Question: Explain the disease:
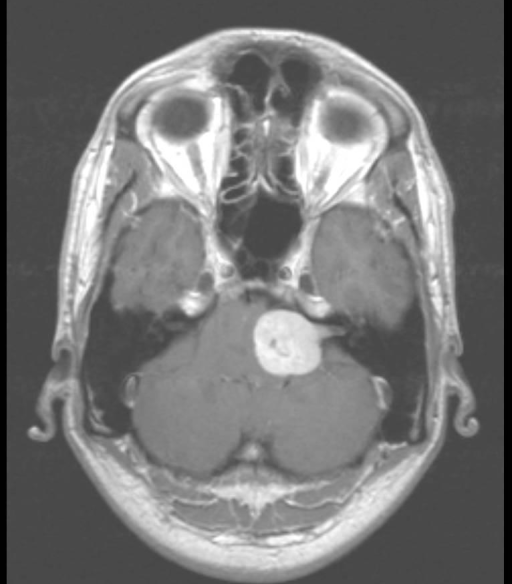
Answer: The disease is discussed as: Vestibular schwannomas, also known as acoustic Schwannomas, acoustic neuromas, acoustic neurinomas, and vestibular neurilemomas are benign neoplasms derived from Schwann cells encompassing the vestibular (as opposed to cochlear) portion of CN VIII.  They are the most common cerebropontine angle (CPA) mass, making up approximately 80% of all CPA tumors and approximately 8% of all intracranial tumors in adults.

Patients with vestibular schwannomas typically present between 30-50 years of age with the overall incidence of symptomatic vestibular schwannomas at 1/100,000 person-years, though asymptomatic lesions may be more common.  Most lesions are unilateral.  However, as many as 10% of patients with vestibular schwannomas have Neurofibromatosis type 2 (NF2) with more than 75% of affected NF2 patients having bilateral vestibular schwannomas.

Most patients present with complaints of hearing loss and/or tinnitus.  Many also complain of difficulties with balance/and or gait.  In a case series of 1000 acoustic Schwannomas, at time of diagnosis, 95% of patients had cochlear nerve symptoms, 61% had vestibular symptoms, 9% had trigeminal symptoms (most often sensory) and 6% had facial nerve complaints.  (Note that more patients had trigeminal symptoms than facial nerve symptoms, despite the close proximity of CN VII to CN VIII!)

As most patients do have hearing loss from the affected nerve, audiometry is the most sensitive initial clinical screening test for a vestibular schwannoma.  However, HRCT or MRI (MRI with gadolinium contrast being preferable to HRCT) is needed for more definitive diagnosis.

Acoustic schwannomas typically originate at the entrance of the internal auditory canal (IAC) and extend out into the CPA, resembling an “ice-cream cone,” often causing mass affect on other structures as they enlarge.  This origin and appearance, evident with MRI and/or HRCT, helps distinguish them from other CPA masses such as meningiomas (the 2nd most common CPA mass), epidermoid inclusion cysts (EIC’s, 3d most common CPA mass), lipomas, angiomas, arachnoid cysts, mets, etc.

In addition to the morphology and location/origin of vestibular schwannomas, they also have enhancing characteristics that aid in distinguishing them from other CPA masses.  On T1-weighted images, schwannomas are hypointense compared to surrounding brain parenchyma, and enhance markedly with IV gadolinium.  T2-weighted images show hyperintense signal.

Meningiomas are typically isointense rather than hypointense on T1 but may be hyperintense with T2 imaging and also enhance brightly with gadolinium.  With the enhancement however, meningiomas are often more homogeneous in appearance than the more heterogeneous Schwannomas that is sometimes due to benign cystic degeneration.  Similar to Schwannomas, EIC’s are hypointense with T1 images and are hyperintense with T2.  However, EIC’s don’t enhance with gadolinium (other than occasionally a thin ring of enhancement around their periphery).

When observation is not appropriate, treatment of vestibular schwannomas is usually surgical, though radiation therapy (stereotactic or "Gamma Knife" is also being used with success.  Chemotherapy has not been proven beneficial.